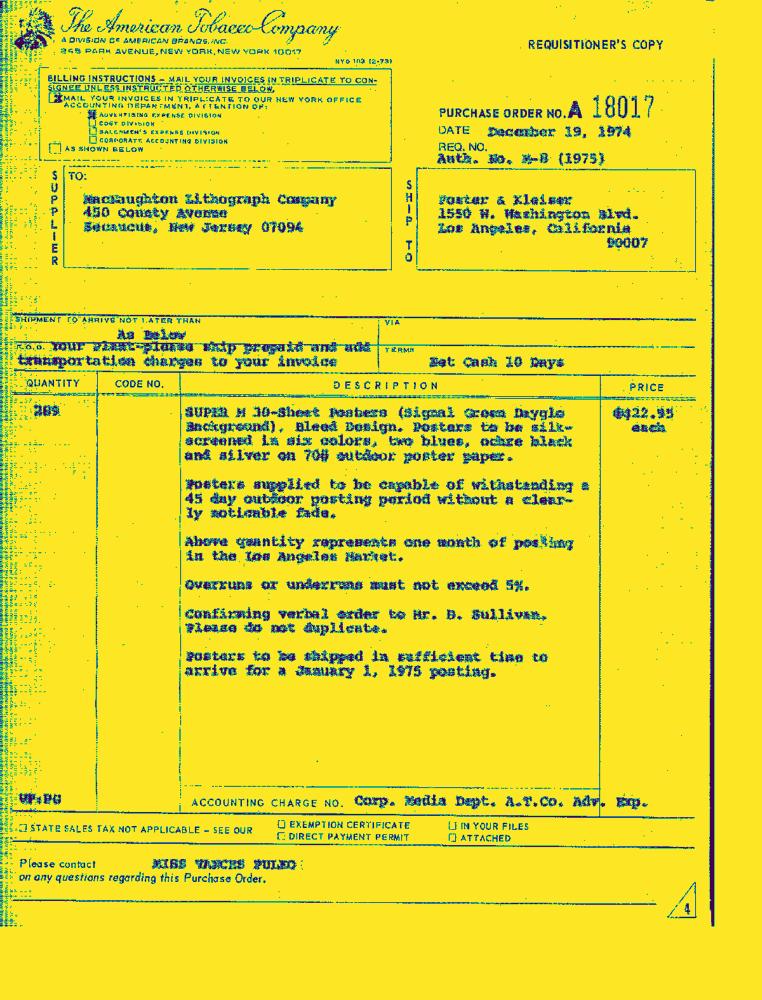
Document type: Invoice-Doc